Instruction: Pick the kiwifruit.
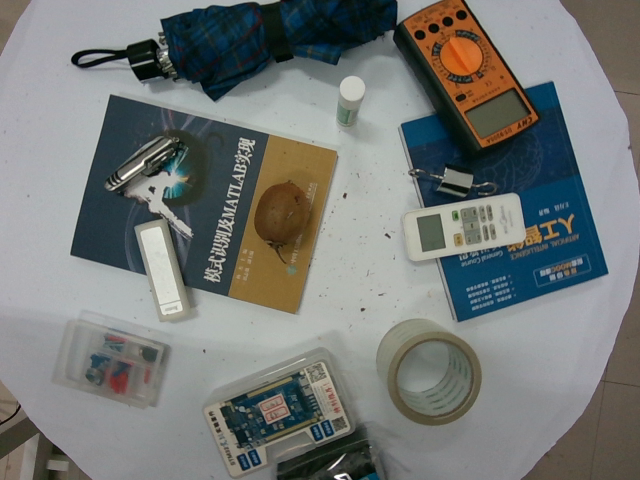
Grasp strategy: vertical